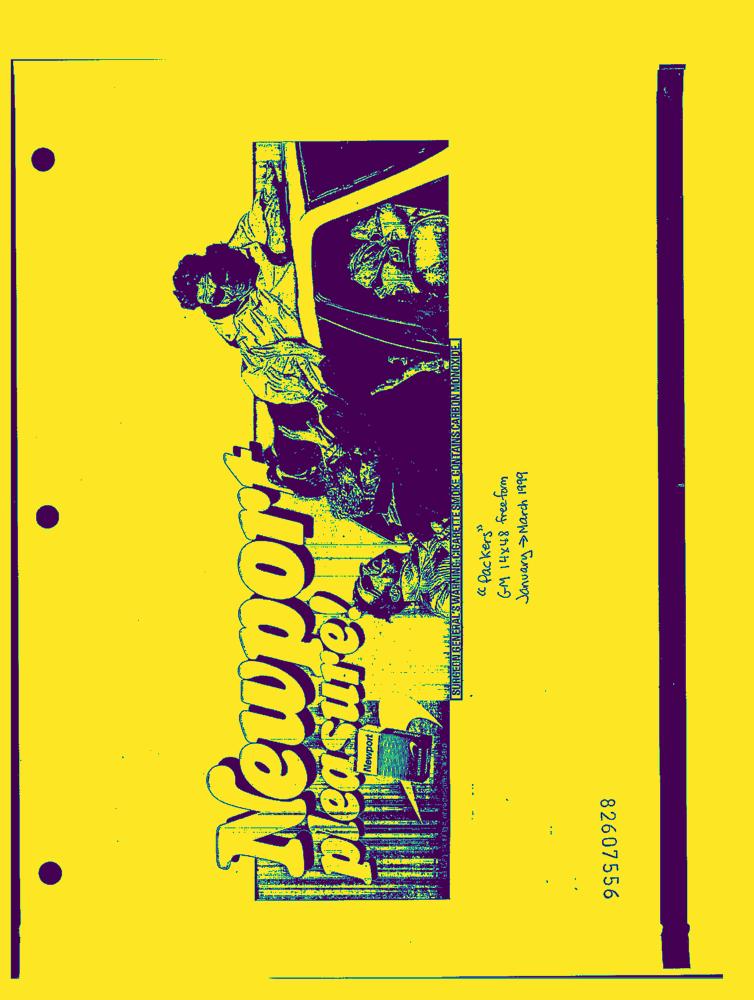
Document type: AD